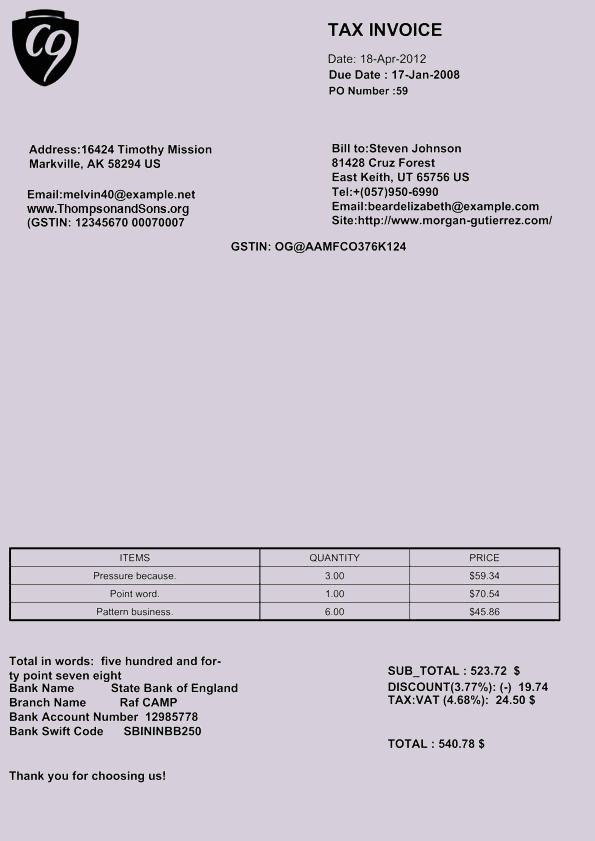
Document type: Invoice